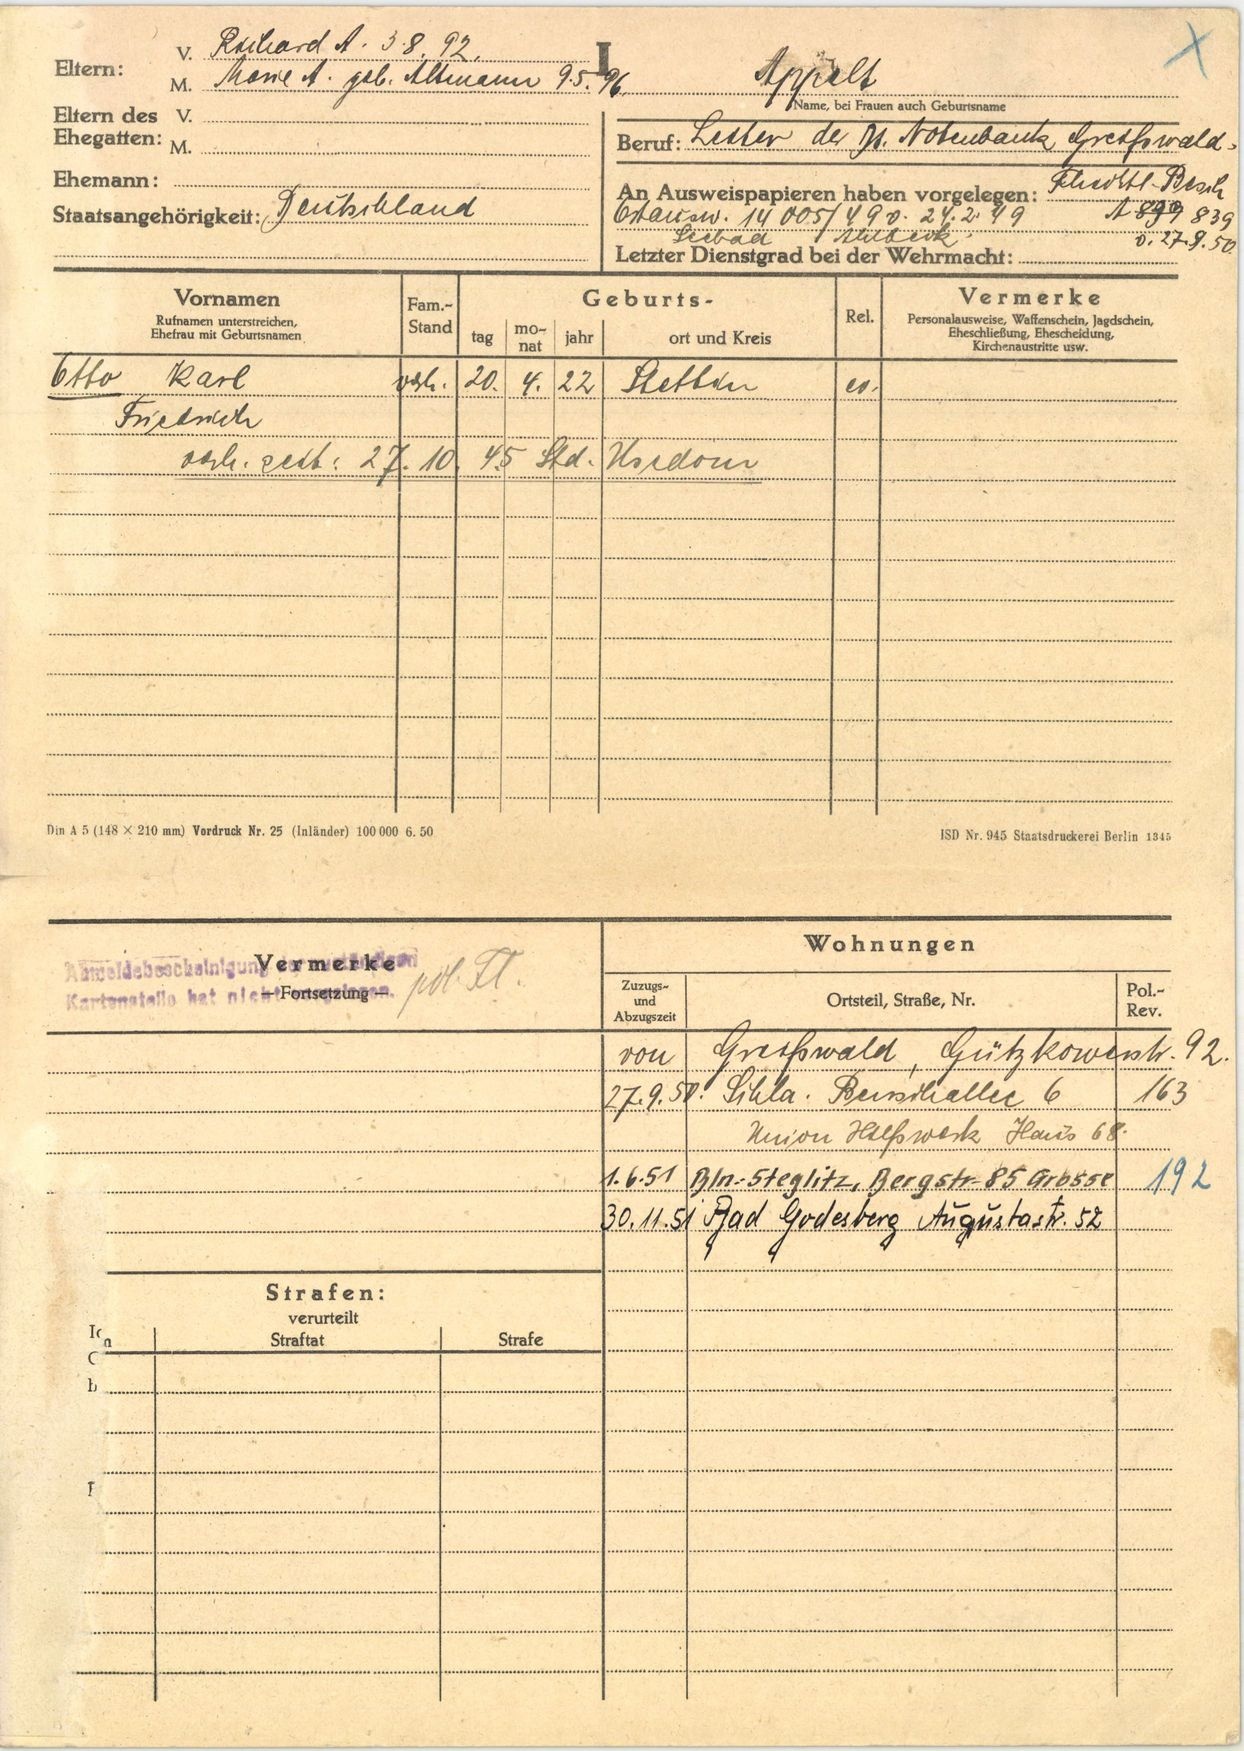
Appelt